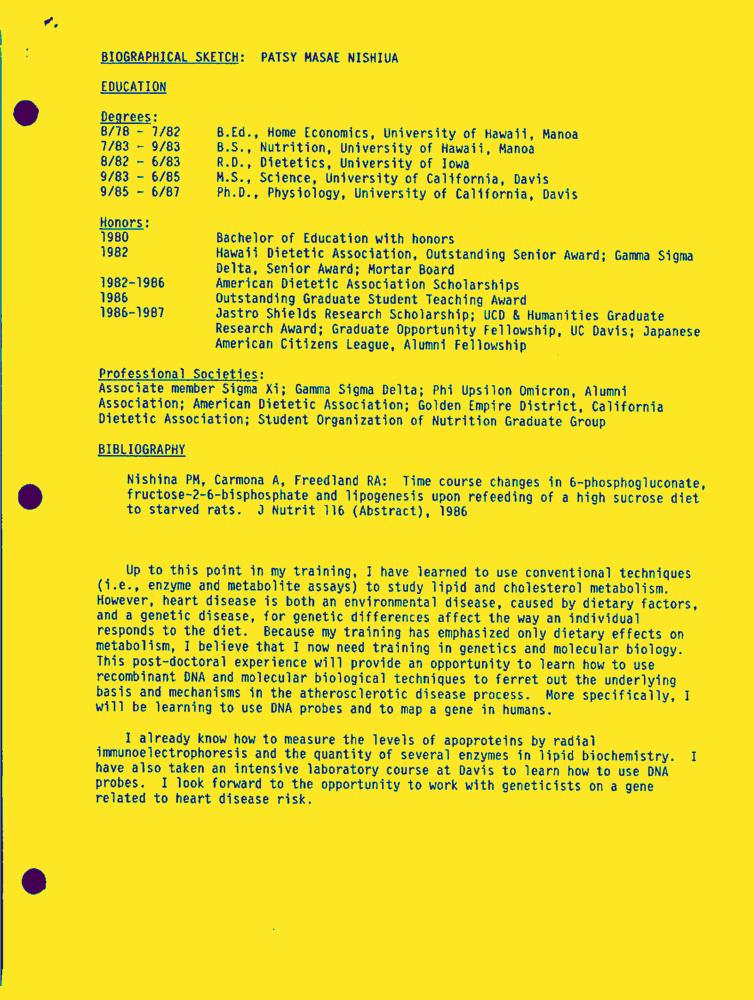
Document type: Resume-Doc